Question: How is the history relevant to the case?
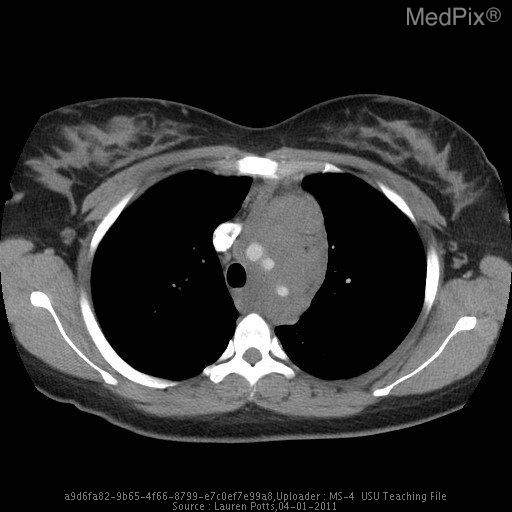
Answer: The patient's history of A previously healthy 23 y/o woman presents with a 4-month history of itchy skin, night sweats, and a 20-lb unintentional weight loss. is key in understanding the case.